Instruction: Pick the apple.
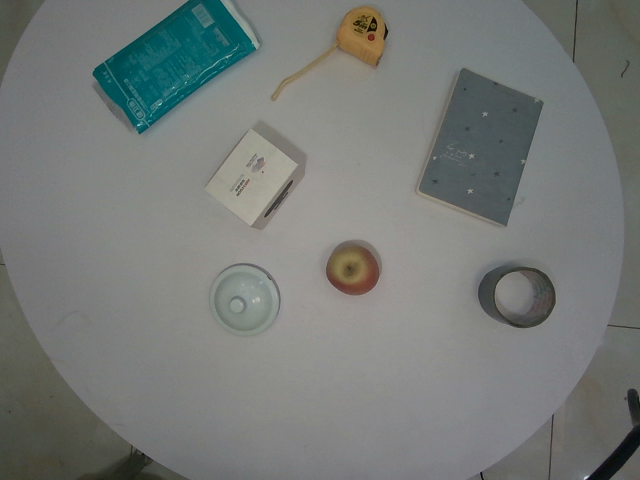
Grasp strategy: vertical